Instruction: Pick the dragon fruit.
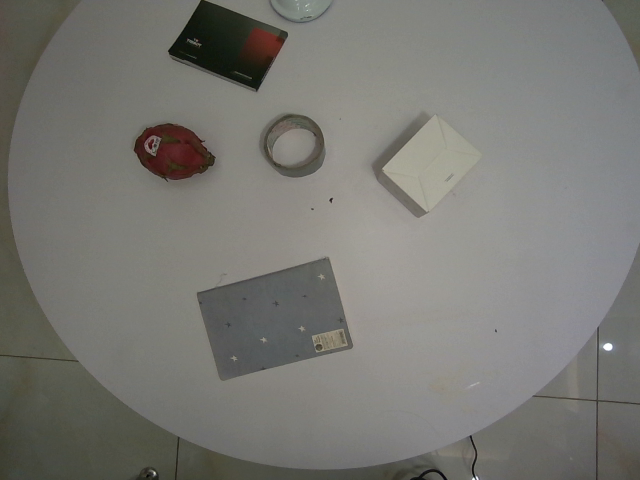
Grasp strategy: vertical